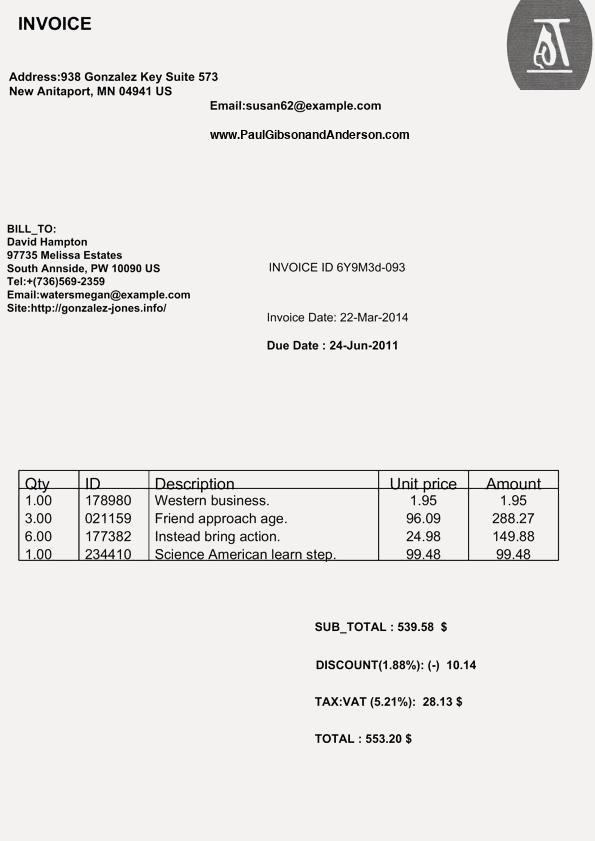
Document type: Invoice